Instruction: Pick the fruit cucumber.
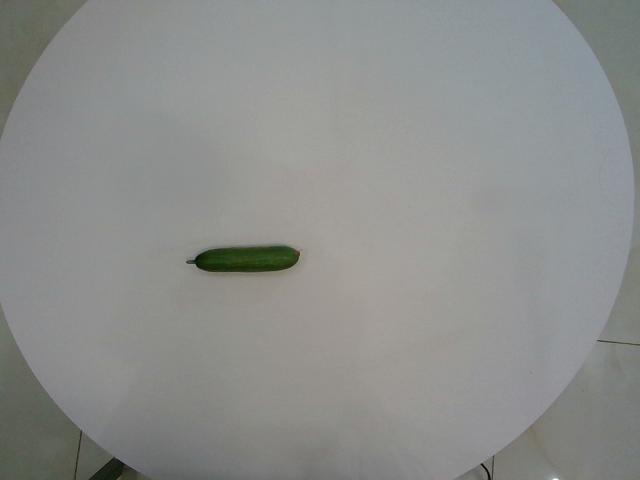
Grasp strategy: vertical